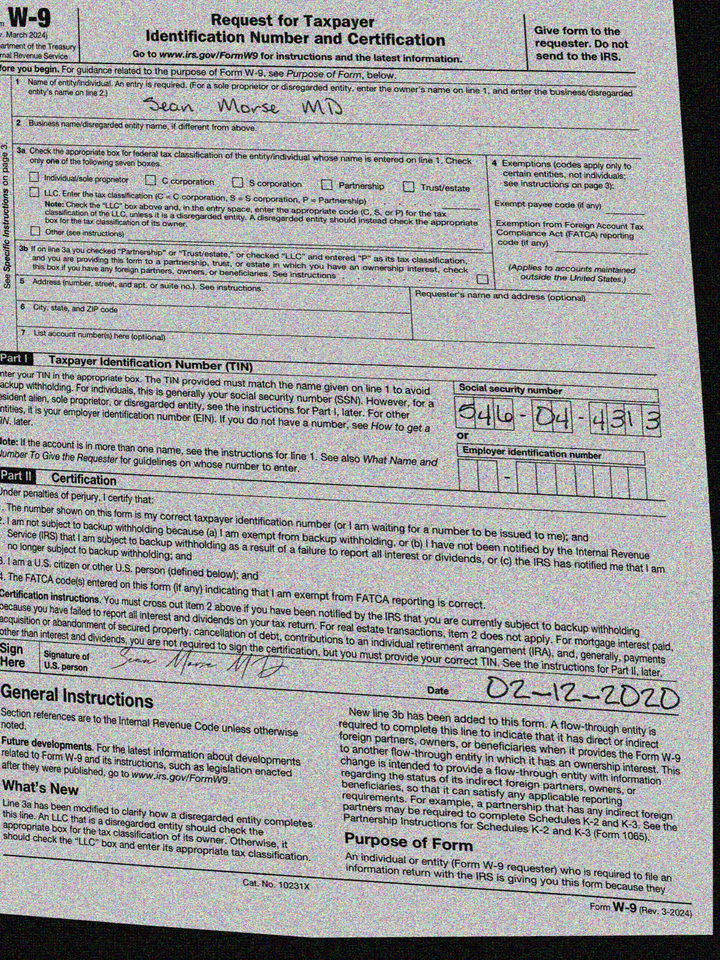
cbx: no
ssn: 546044313
enm: Sean Morse MD
sdt: 02-12-2020